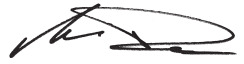
Signature of: michael durso